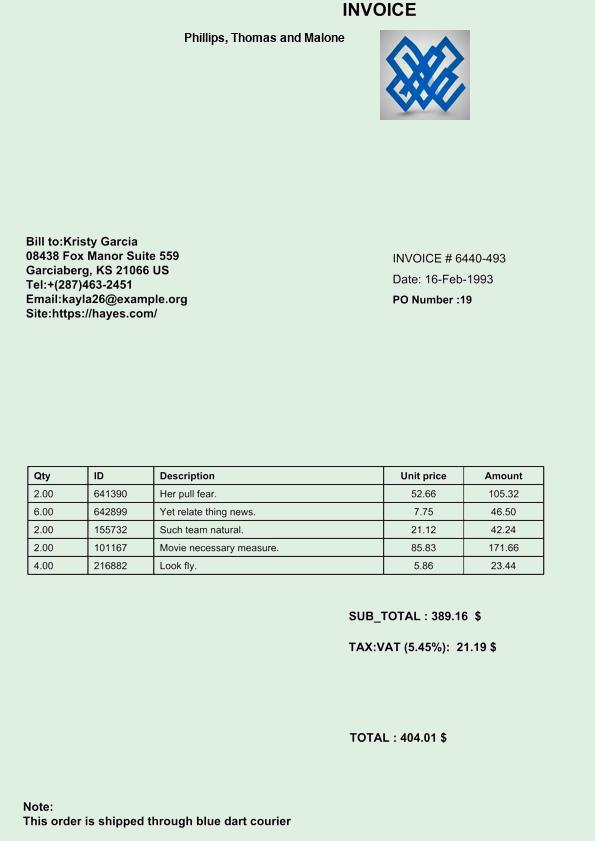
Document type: Invoice